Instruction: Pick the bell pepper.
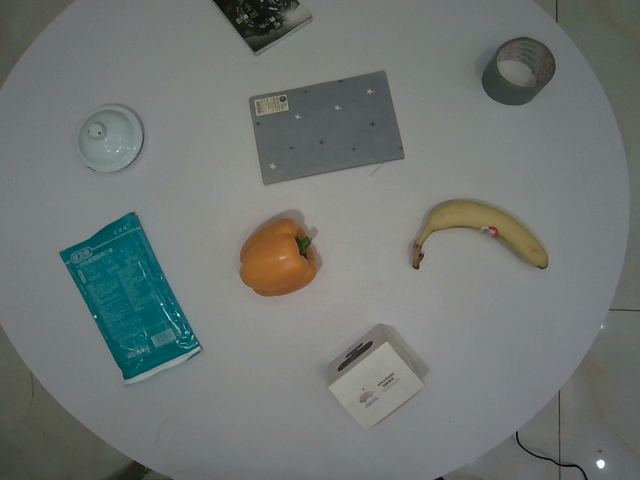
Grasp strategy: vertical